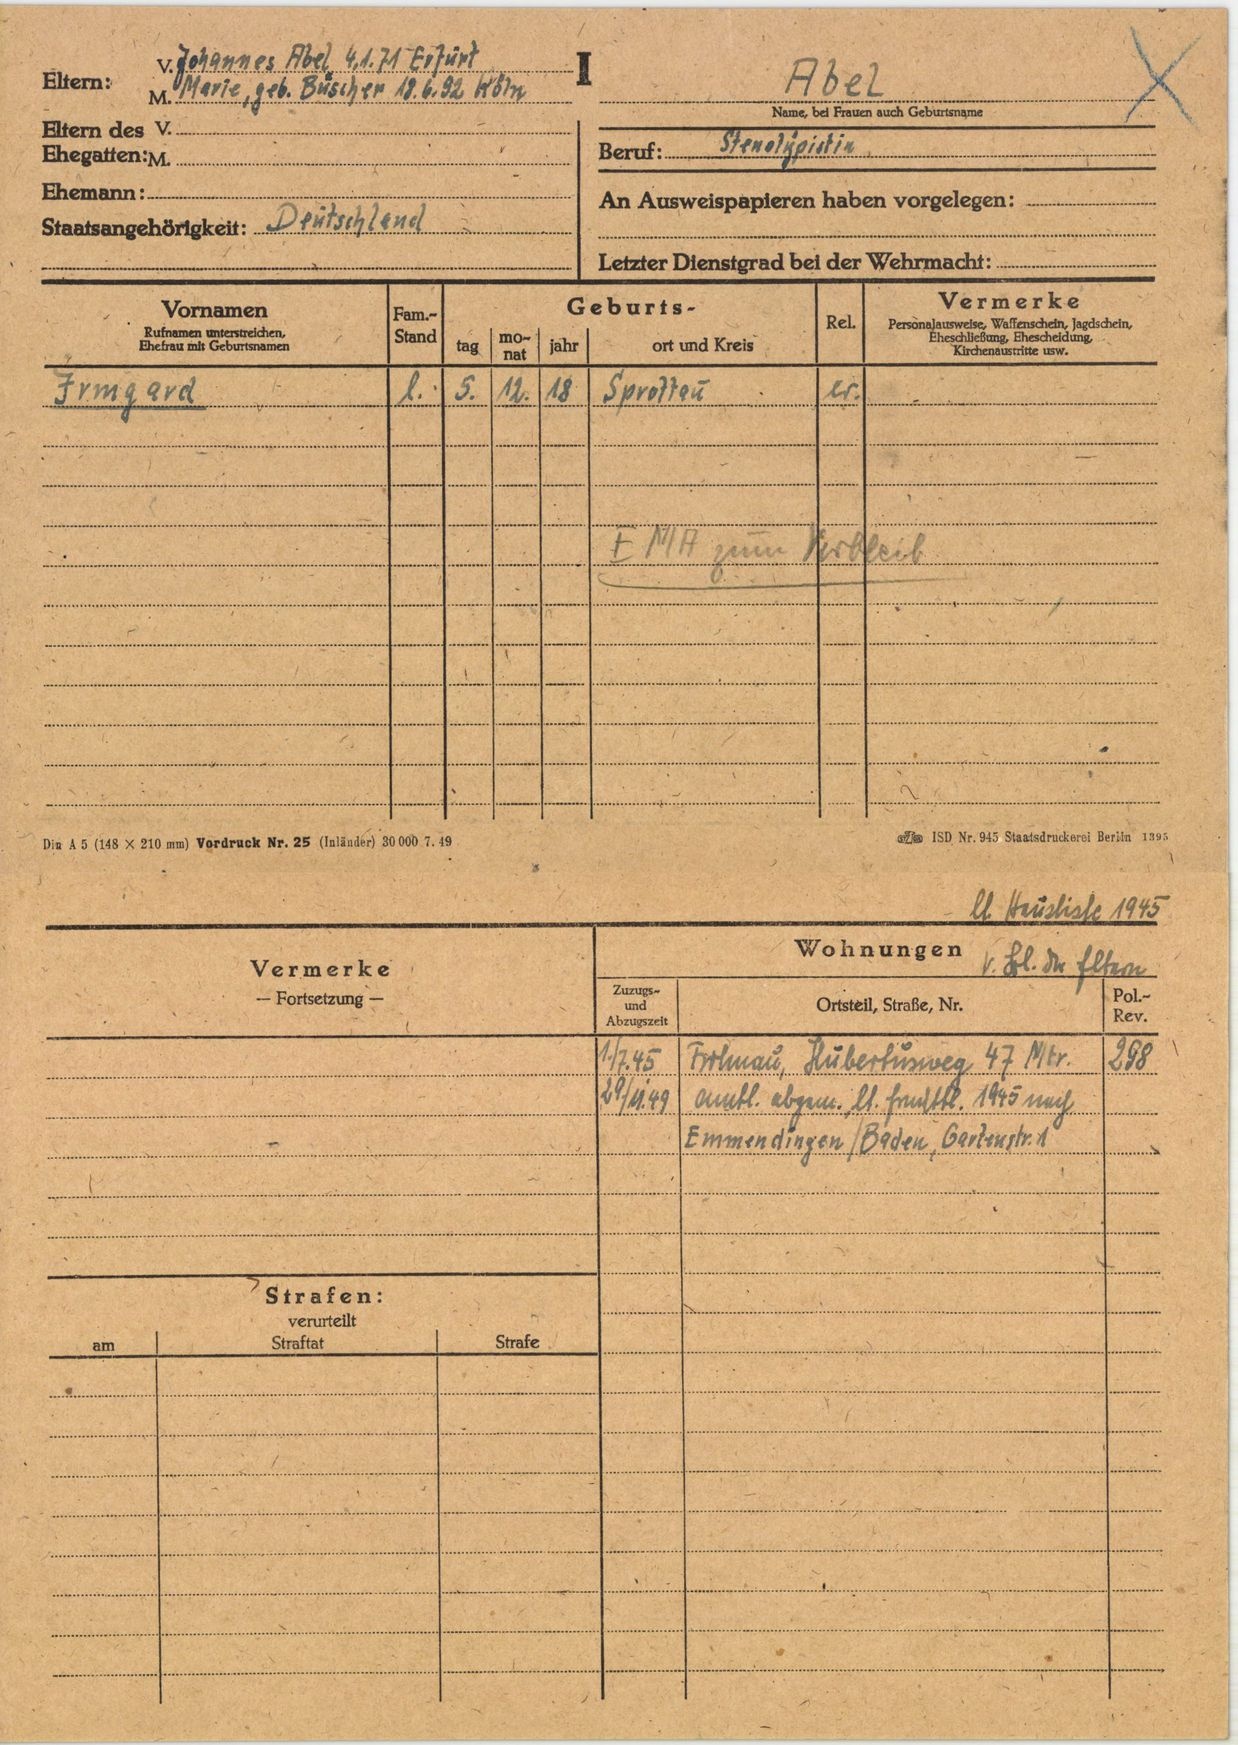
Abel